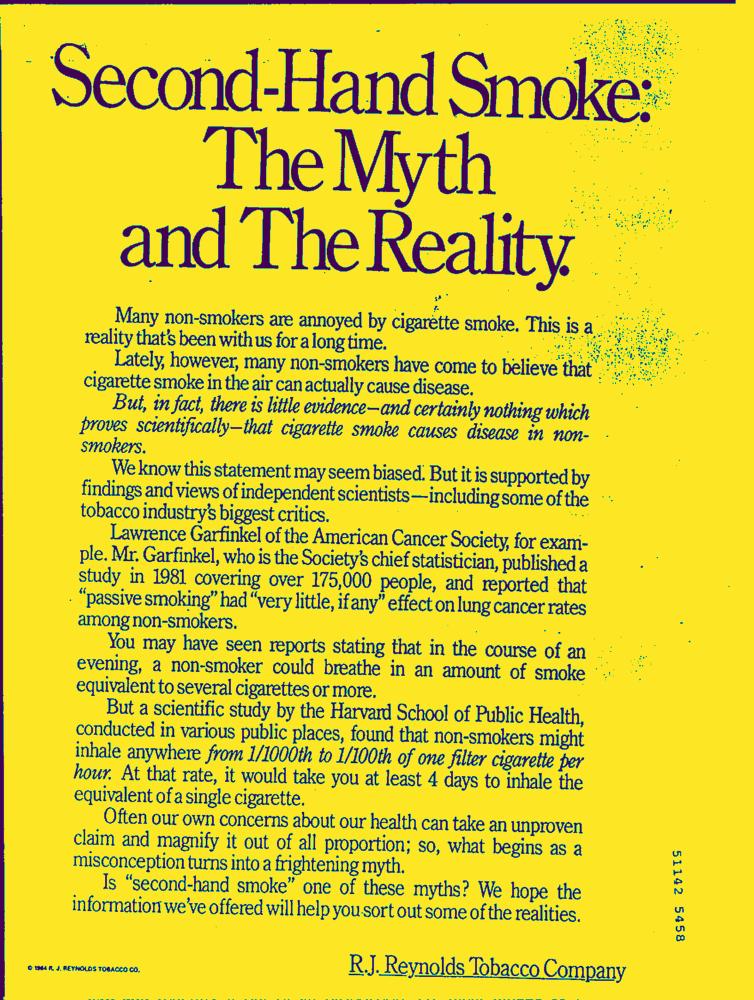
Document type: AD